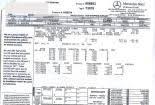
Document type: Invoice